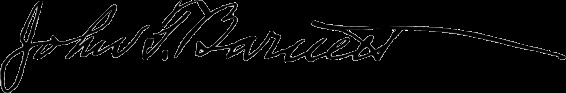
Signature of: john t barnett